Question: What is the suspected problem?
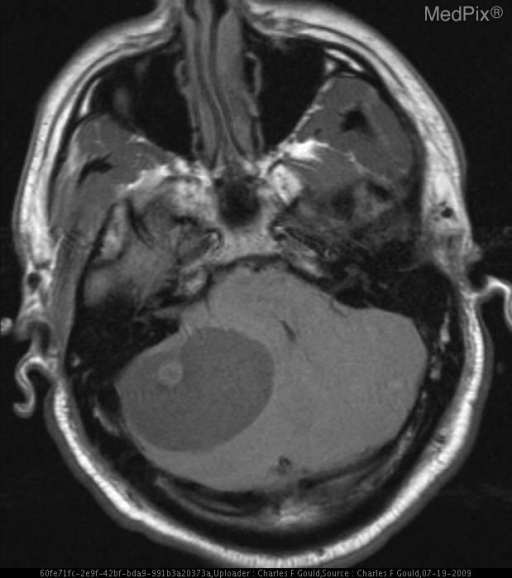
Answer: The findings suggest •  CT: Well-marginated low-density cystic appearing cerebellar mass with a mural nodule.

•  MRI: T1 hypointense / T2 Hyperintense cystic cerebellar lesion with isointense mural nodule.. T1 hypointense cystic cerebellar lesion with isointense mural nodule.. The patient might have a history of 33 y/o man with complaints of nonspecific headaches, without focal neurological finding..